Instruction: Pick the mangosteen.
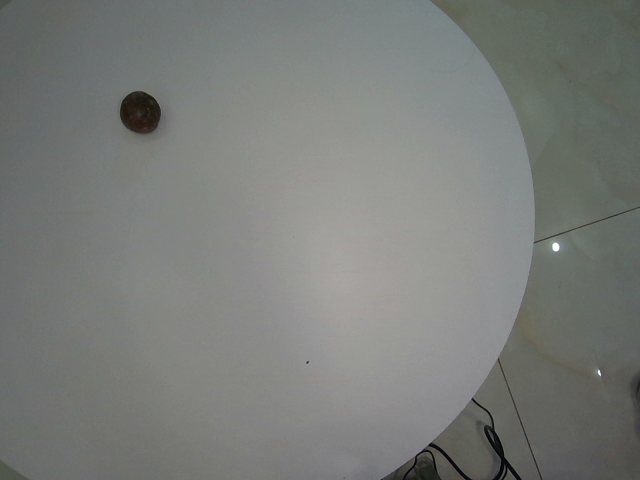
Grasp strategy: vertical